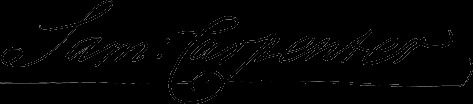
Signature of: samuel carpenter